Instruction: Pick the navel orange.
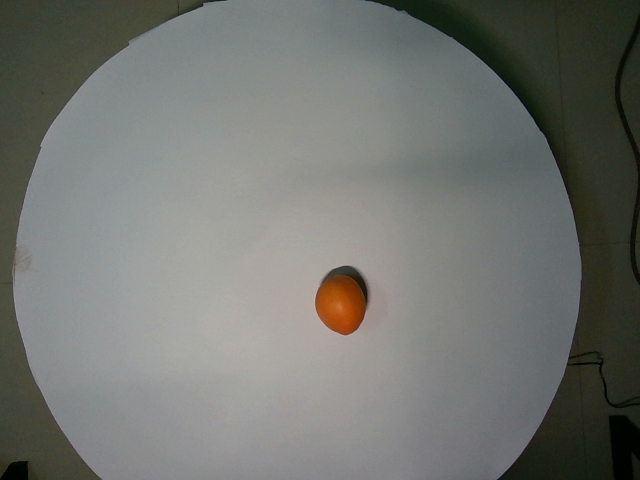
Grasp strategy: vertical